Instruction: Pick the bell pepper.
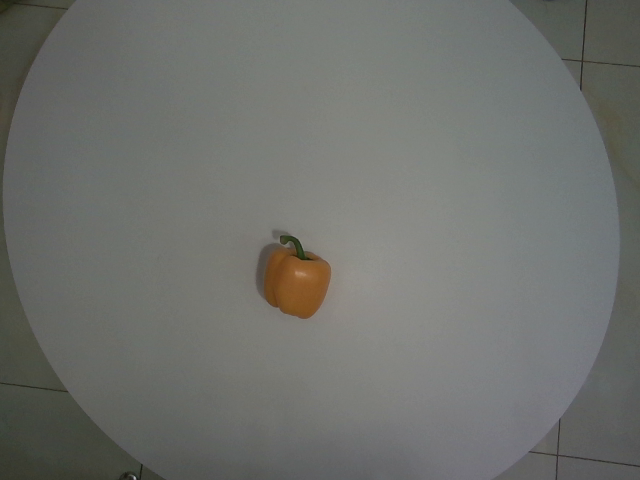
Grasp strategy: vertical